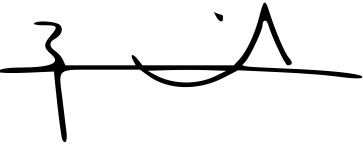
Signature of: bruno le maire